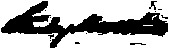
Signature of: stanley matthews